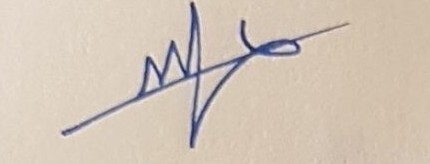
Signature of: izzedine umar musa